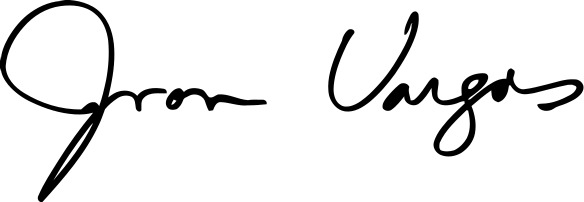
Signature of: juan vargas